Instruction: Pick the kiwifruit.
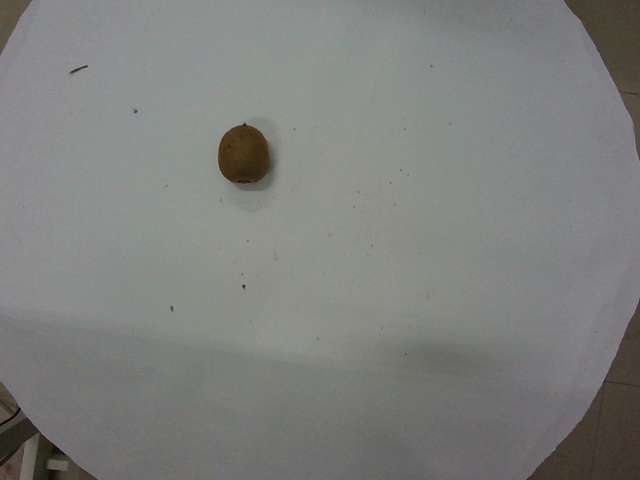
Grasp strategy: vertical